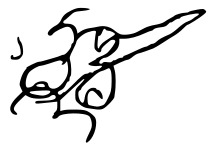
Signature of: george viii of georgia